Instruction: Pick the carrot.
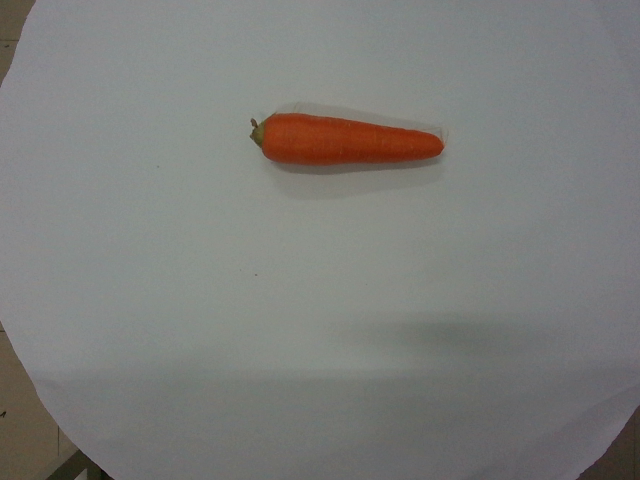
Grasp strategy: vertical